Question: What is the suspected problem?
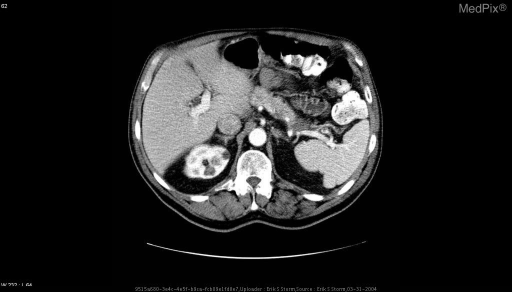
Answer: The findings suggest Hypodense lesion in the tail of the pancreas, with cystic and soft tissue components.  Minimal pancreatic duct dilatation. There were no hepatic lesions, and all mesenteric and retroperiteoneal nodes were sub-centimeter.. Multicystic pancreatic tail lesion.  Remainder of pancreas is normal with minimal duct dilitation.. The patient might have a history of Patient recently had surgical repair of left inguinal hernia.  Pathology on the sac and surrounding soft tissue came back as "metastatic adenocarcinoma ".  Patient is otherwise healthy and asymptomatic.  CT was performed in a search for primary malignancy..